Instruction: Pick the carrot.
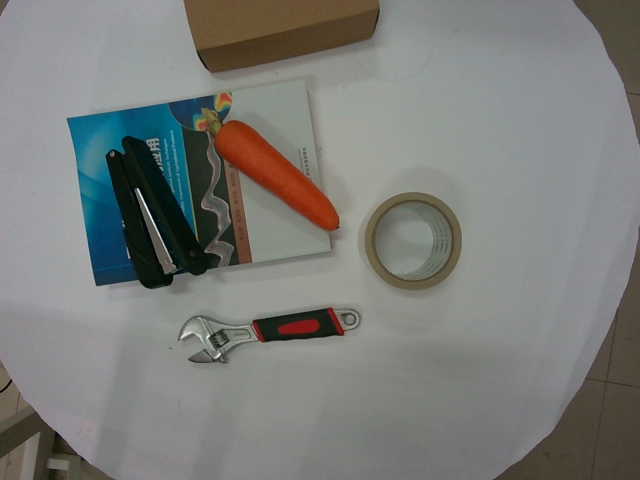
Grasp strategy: vertical